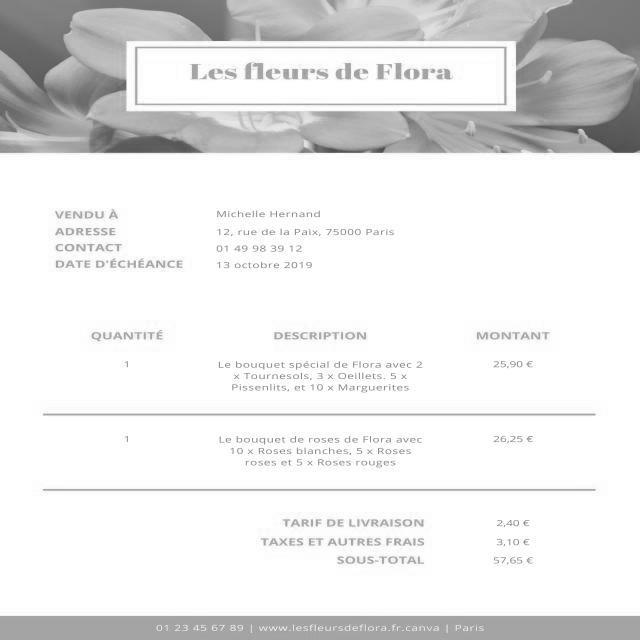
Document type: Invoice